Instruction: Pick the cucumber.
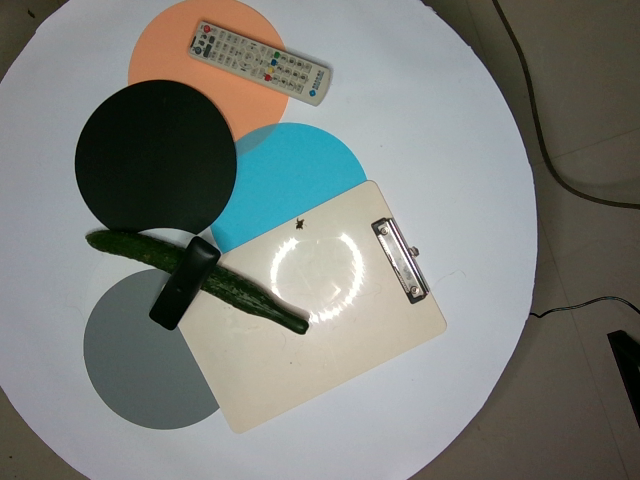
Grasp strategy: vertical